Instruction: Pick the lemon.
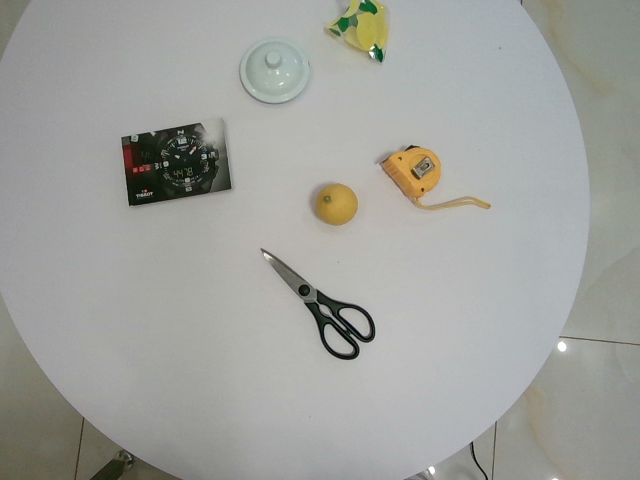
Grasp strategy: vertical